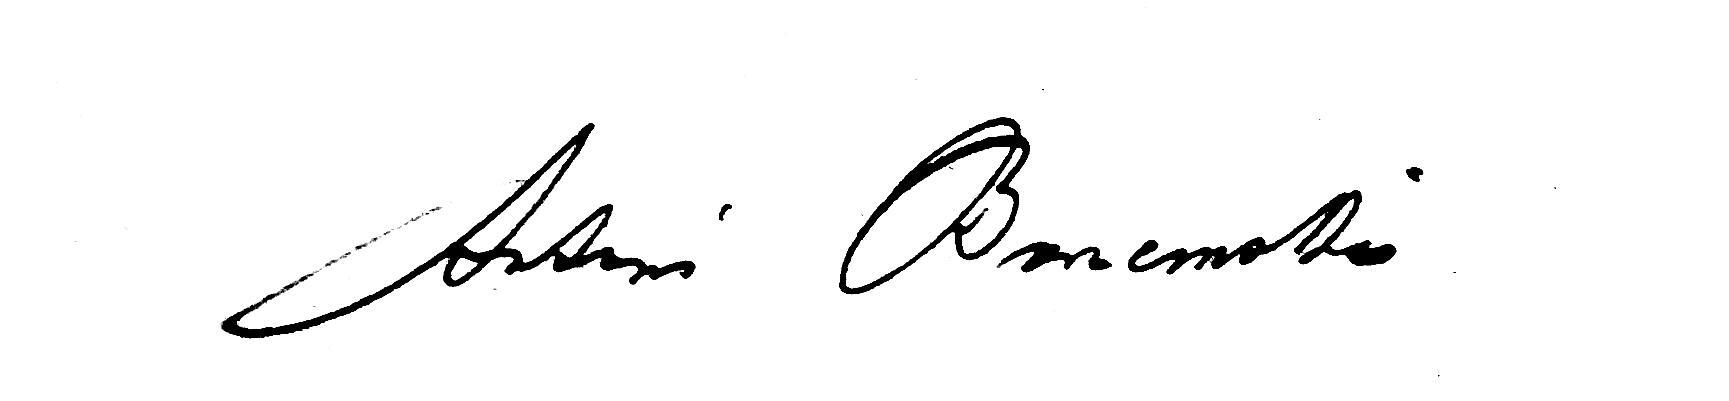
Signature of: antoni borzemski